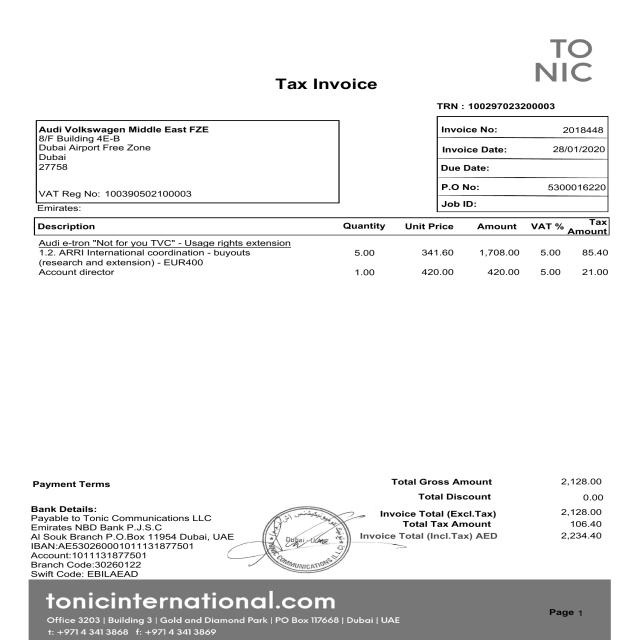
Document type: Invoice